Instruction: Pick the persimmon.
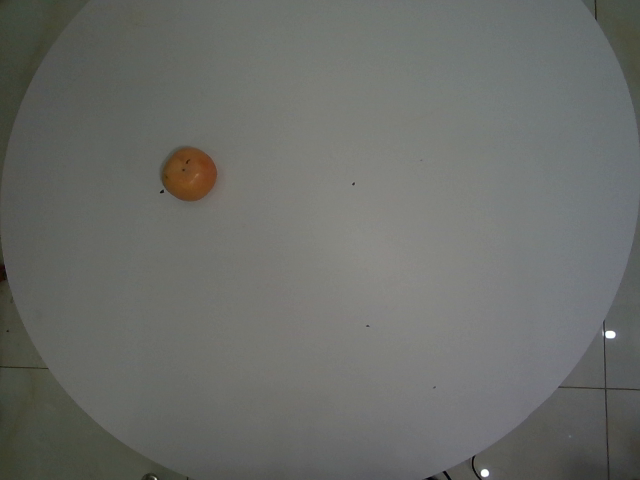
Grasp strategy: vertical